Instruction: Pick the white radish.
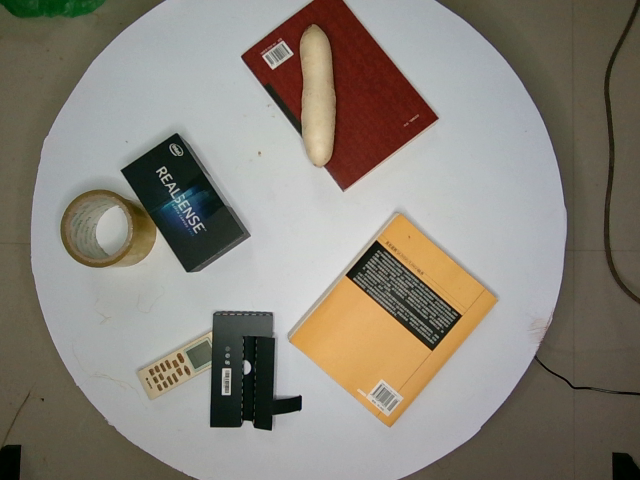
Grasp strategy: vertical